Question: Which state is mentioned in the document?
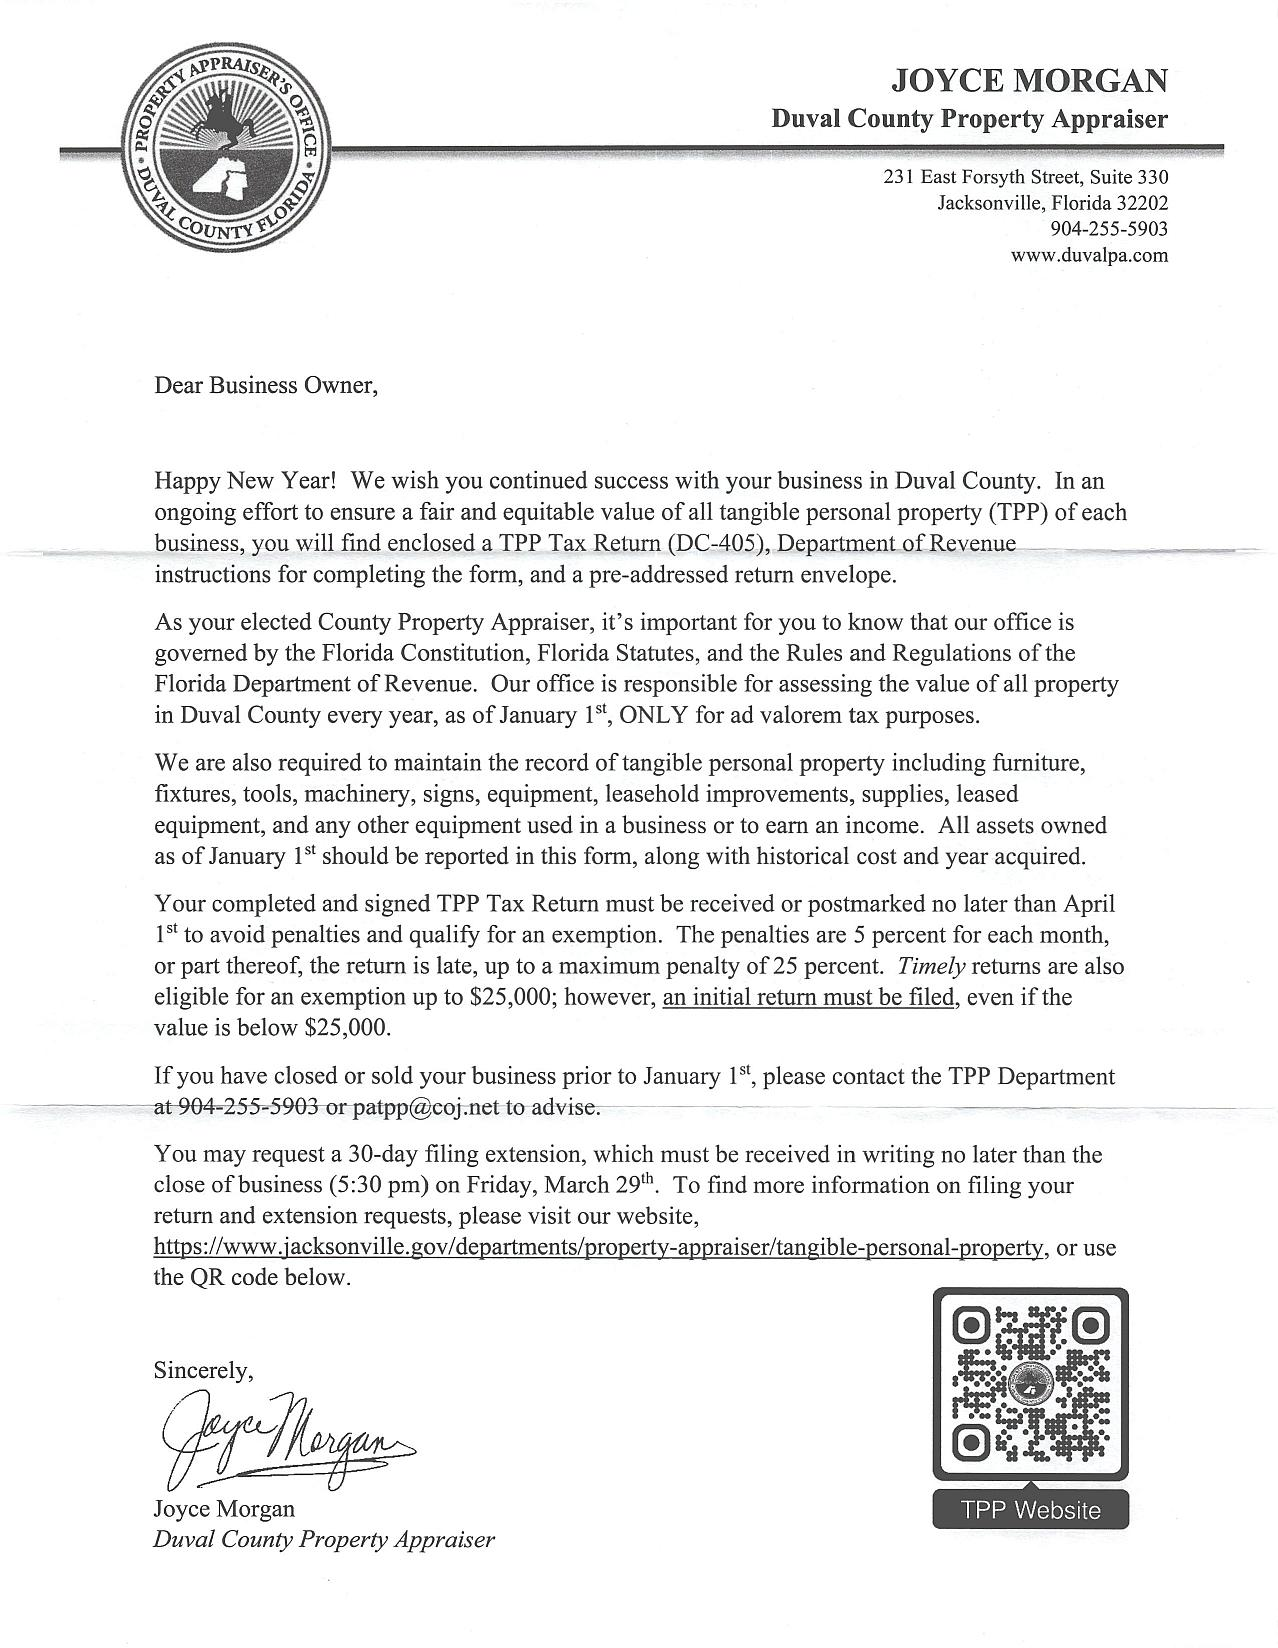
Answer: "Florida"